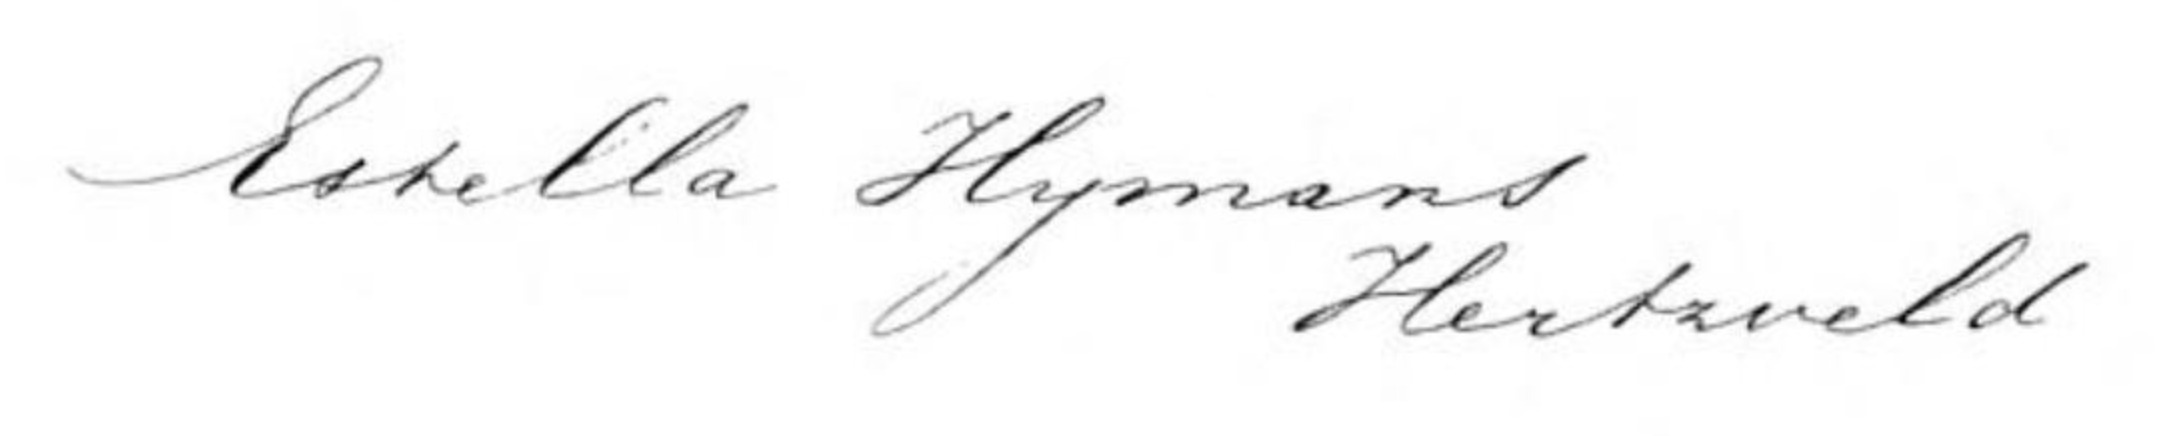
Signature of: estella hijmans hertzveld